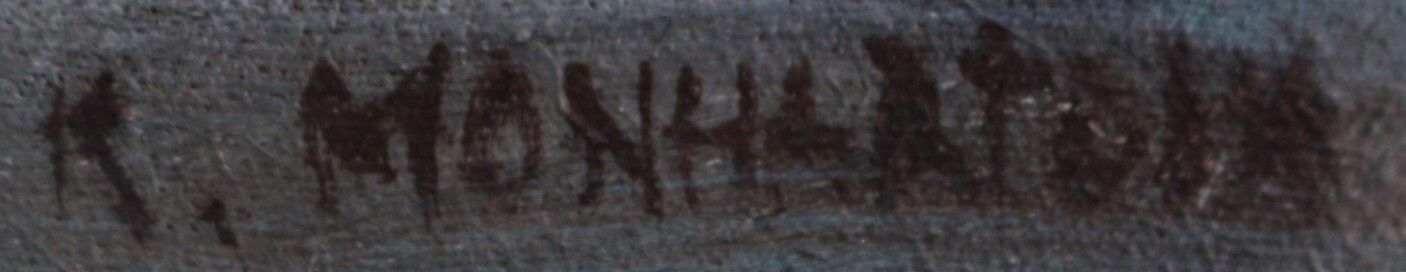
Signature of: květa monhartová